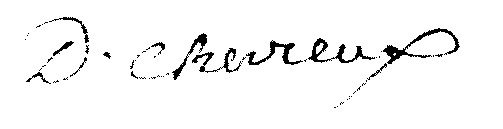
Signature of: ambroise chevreux